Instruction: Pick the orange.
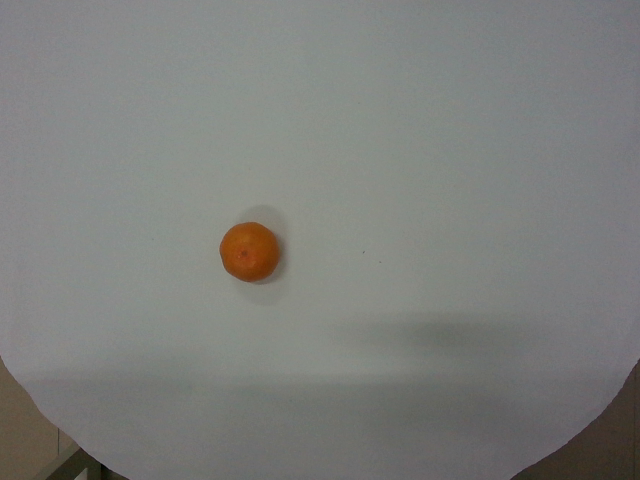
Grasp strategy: vertical